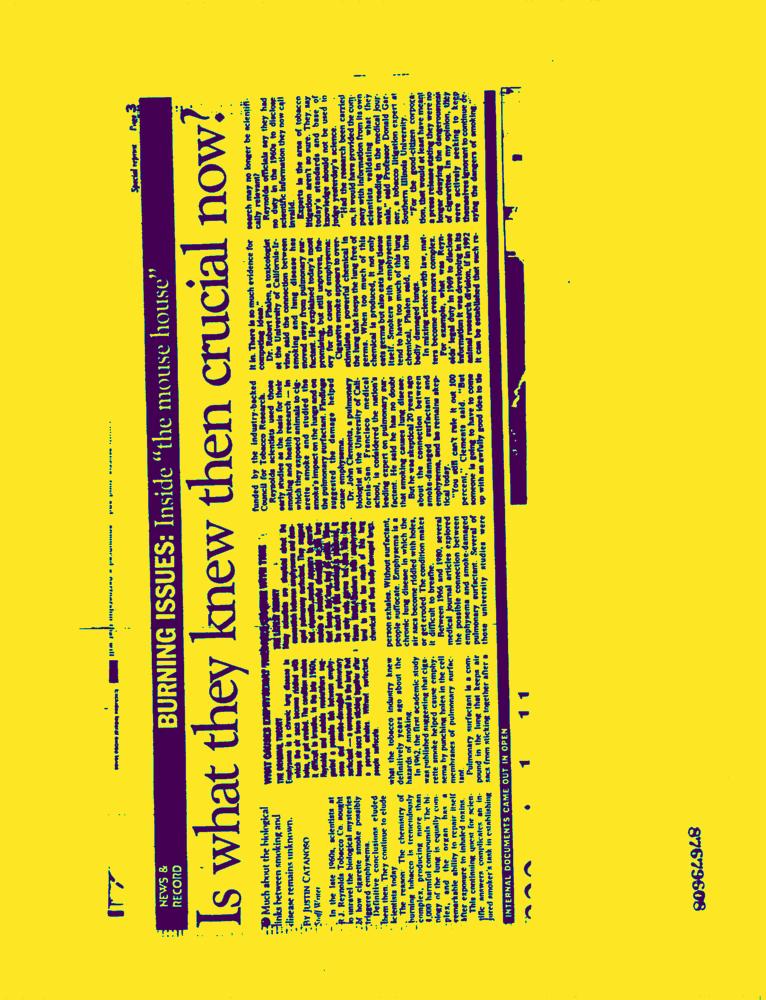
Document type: News-Article